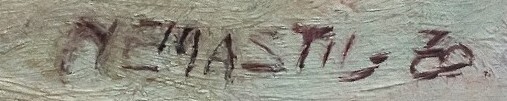
Signature of: zdeněk nemastil